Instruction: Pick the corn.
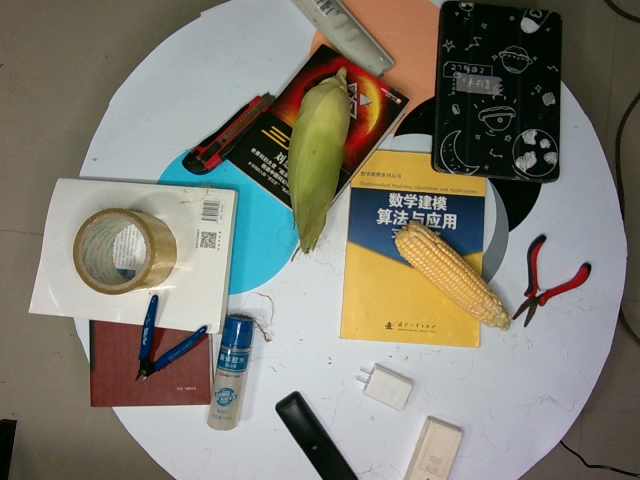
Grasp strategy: vertical